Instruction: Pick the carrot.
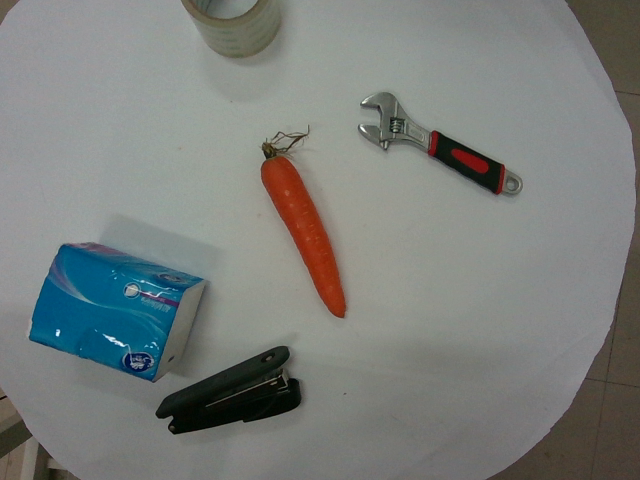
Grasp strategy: vertical